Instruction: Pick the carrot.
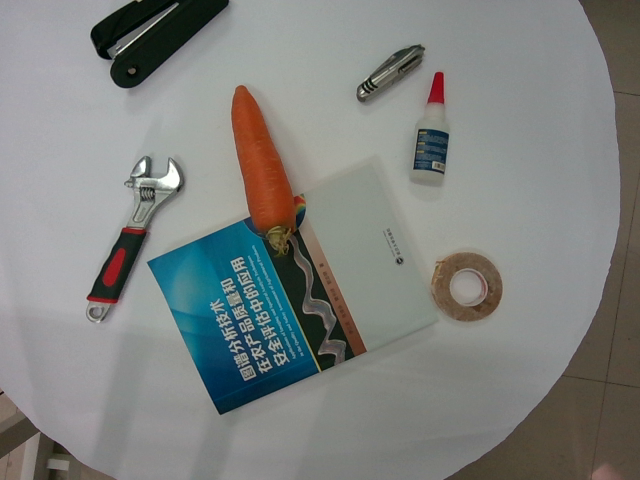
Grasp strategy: vertical